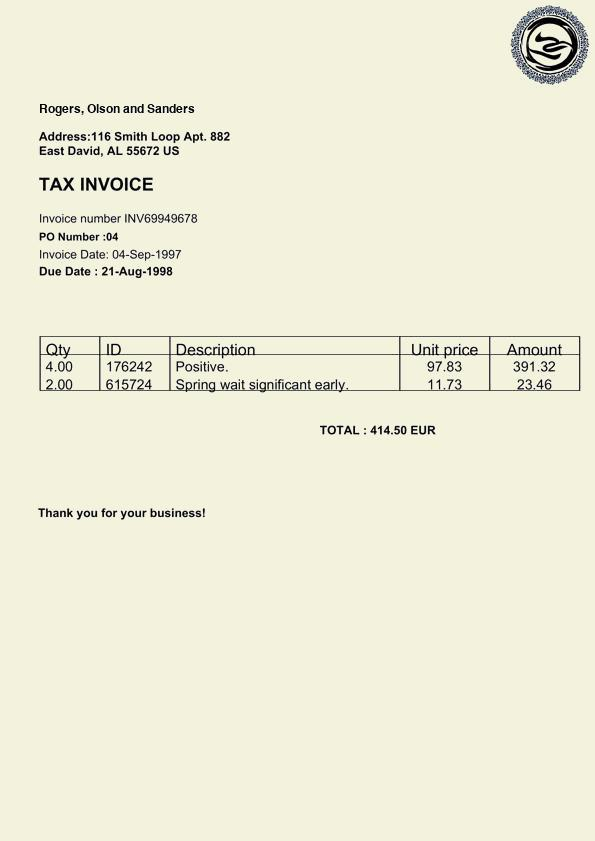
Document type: Invoice